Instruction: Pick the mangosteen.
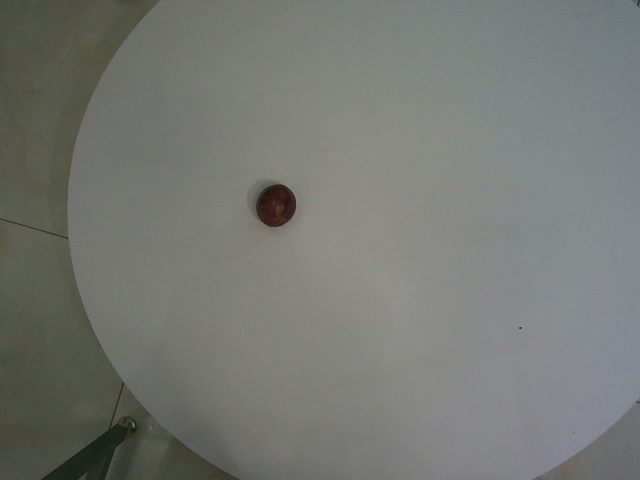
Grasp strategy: vertical